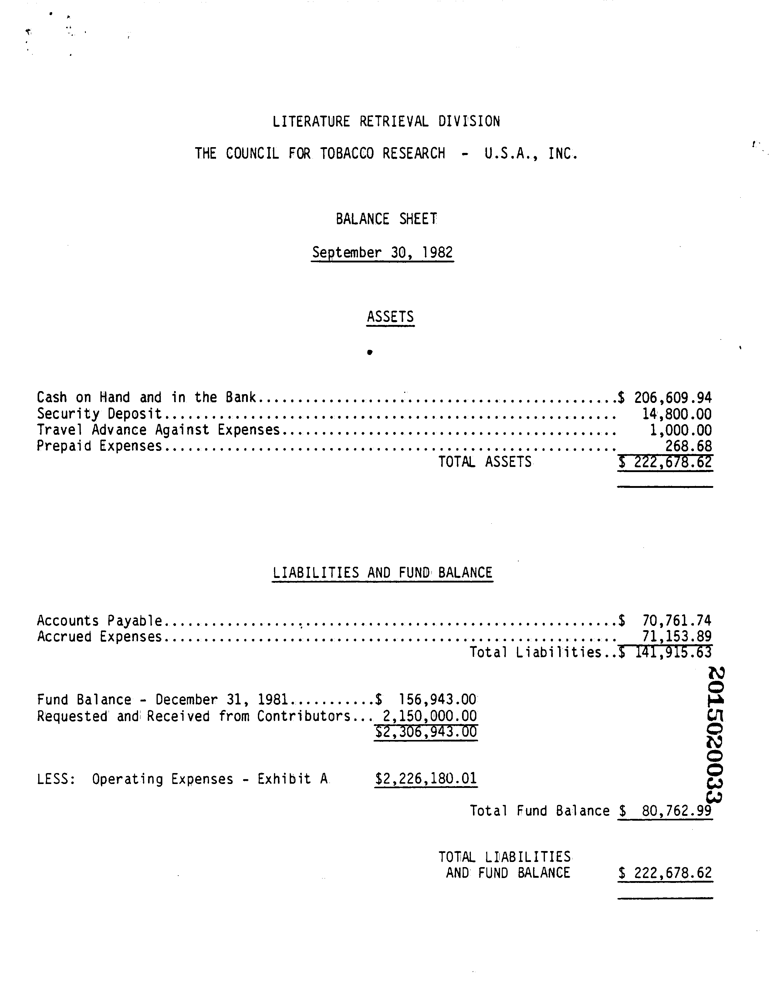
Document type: Invoice